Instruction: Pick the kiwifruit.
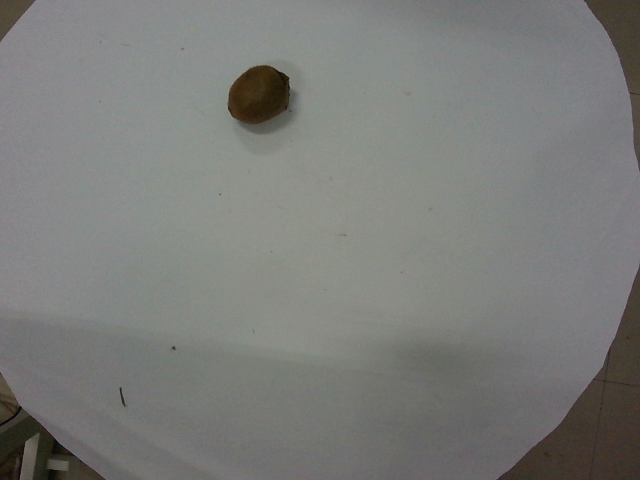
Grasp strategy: vertical